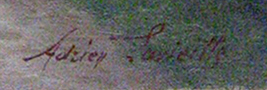
Signature of: adrien lavieille